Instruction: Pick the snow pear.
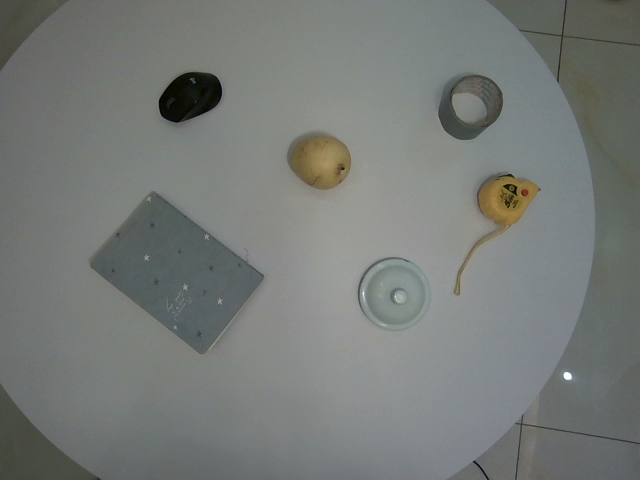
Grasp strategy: vertical